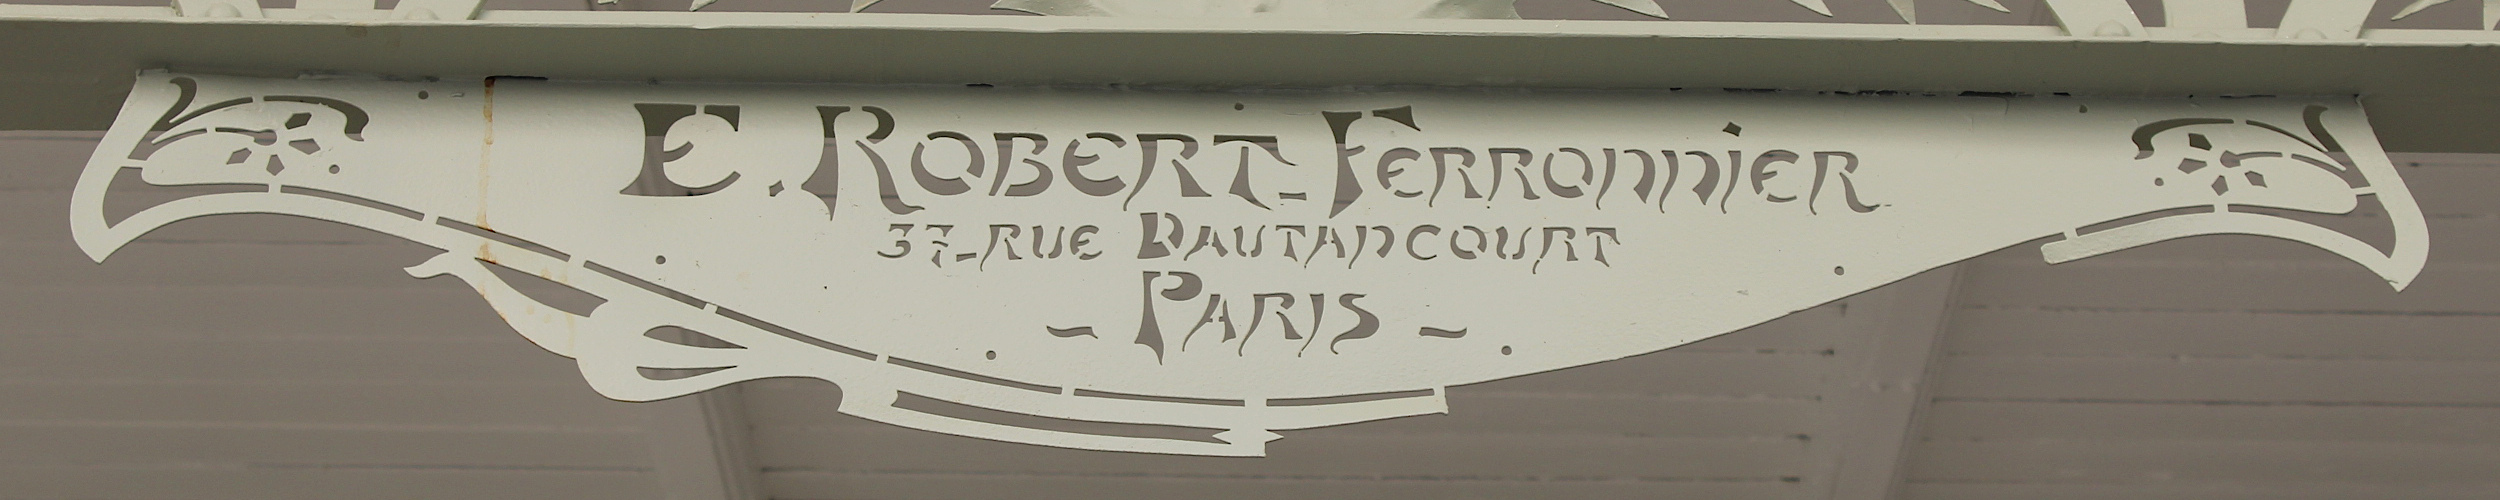
Signature of: émile robert